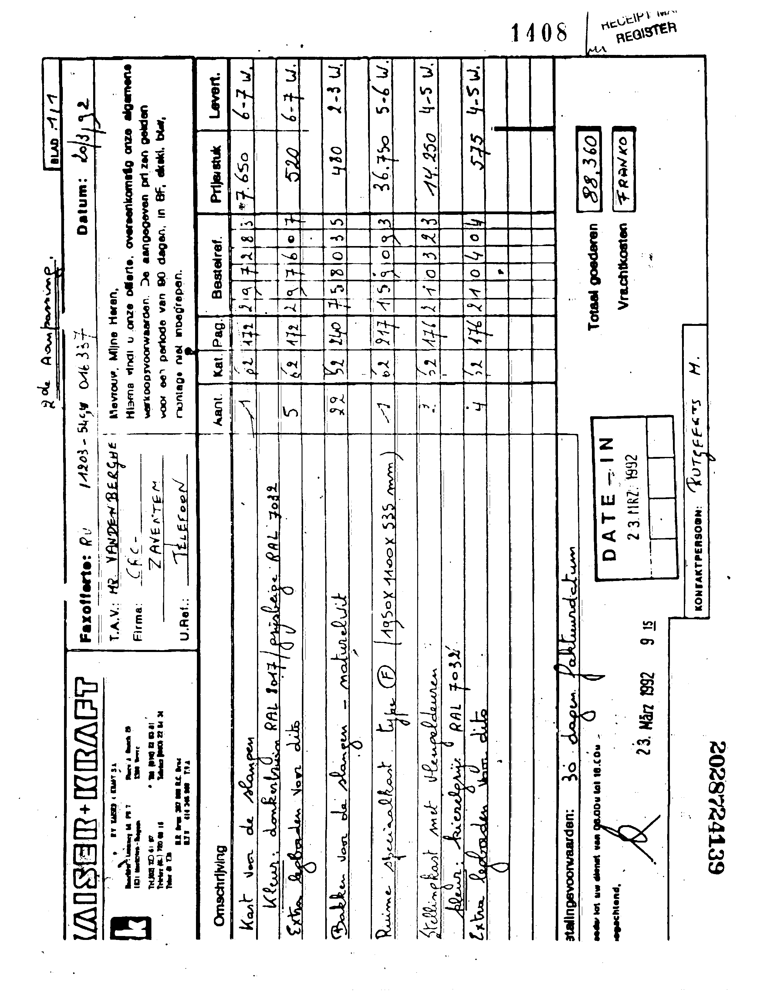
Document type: Invoice